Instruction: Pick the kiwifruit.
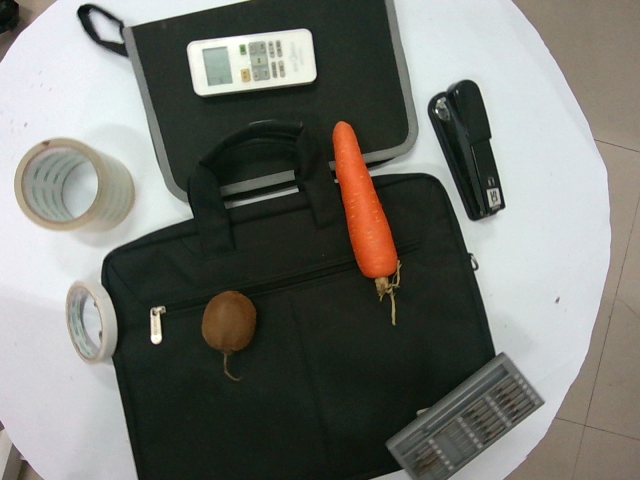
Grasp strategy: vertical